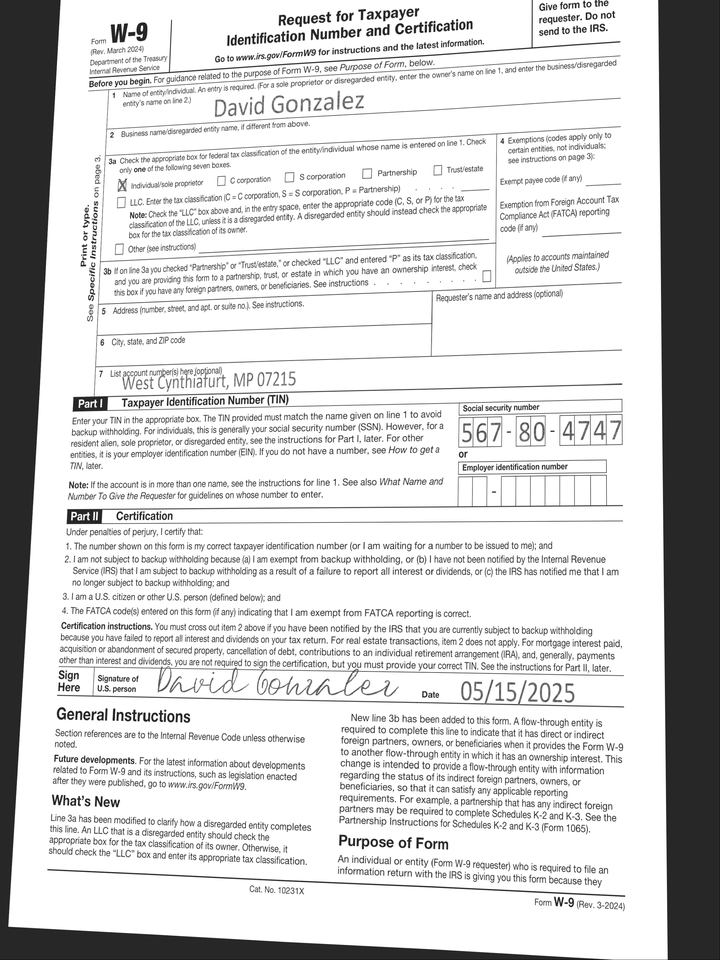
adr2: West Cynthiafurt, MP 07215
cbx: yes
ssn: 567804747
enm: David Gonzalez
sdt: 05/15/2025